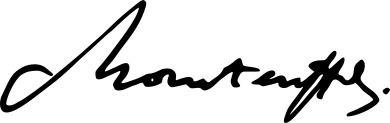
Signature of: otto theodor von manteuffel